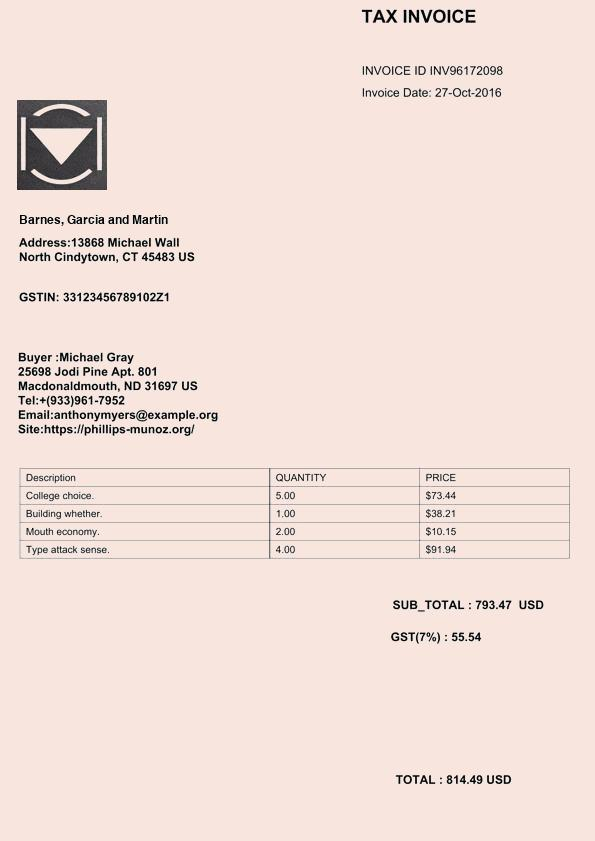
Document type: Invoice